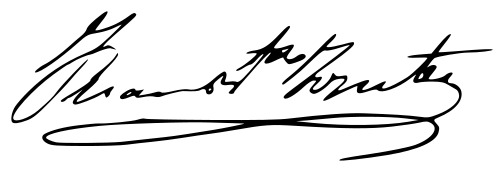
Signature of: juan bautista topete